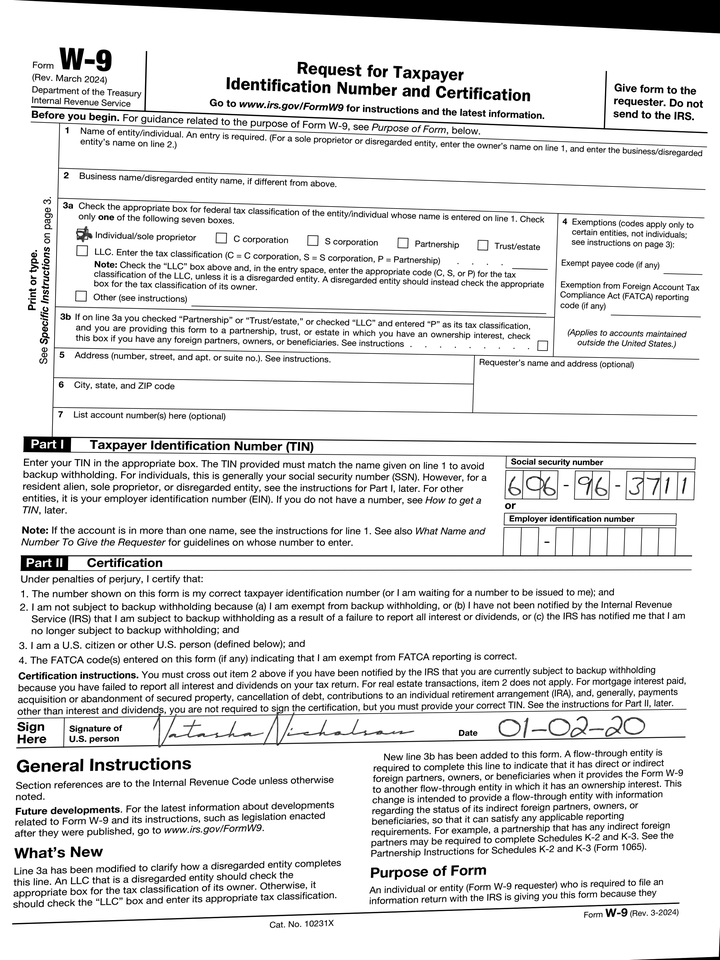
cbx: yes
ssn: 606963711
sdt: 01-02-20